Question: What jurisdiction, city, or county is the document associated with?
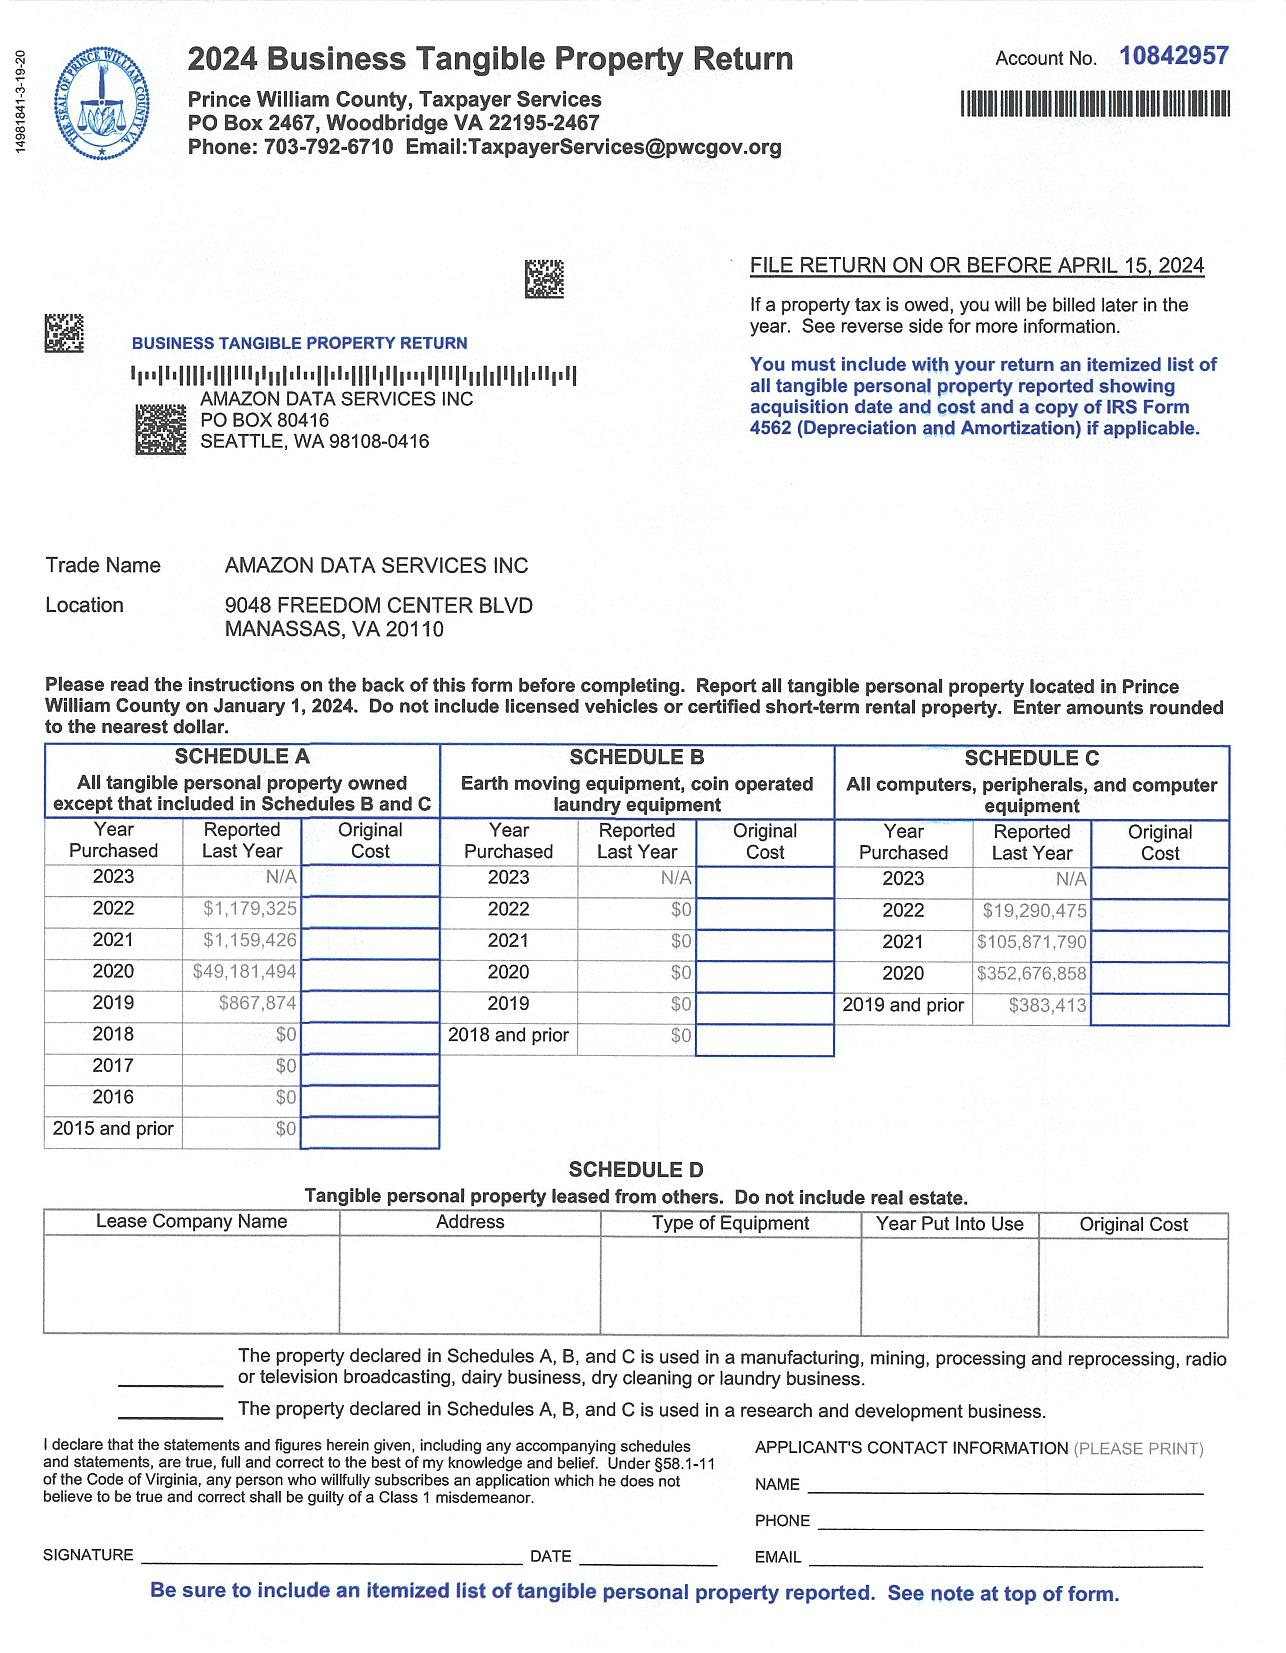
Answer: "Prince William County"